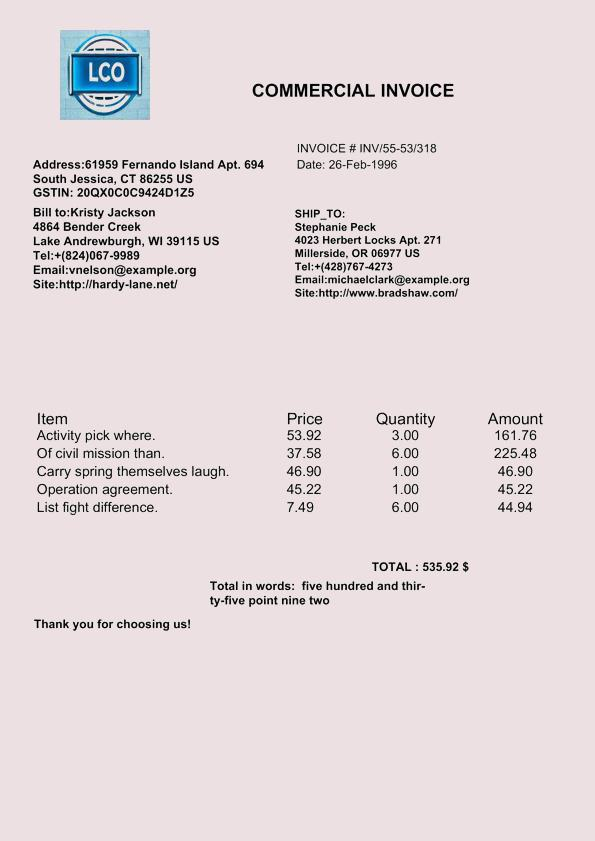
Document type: Invoice